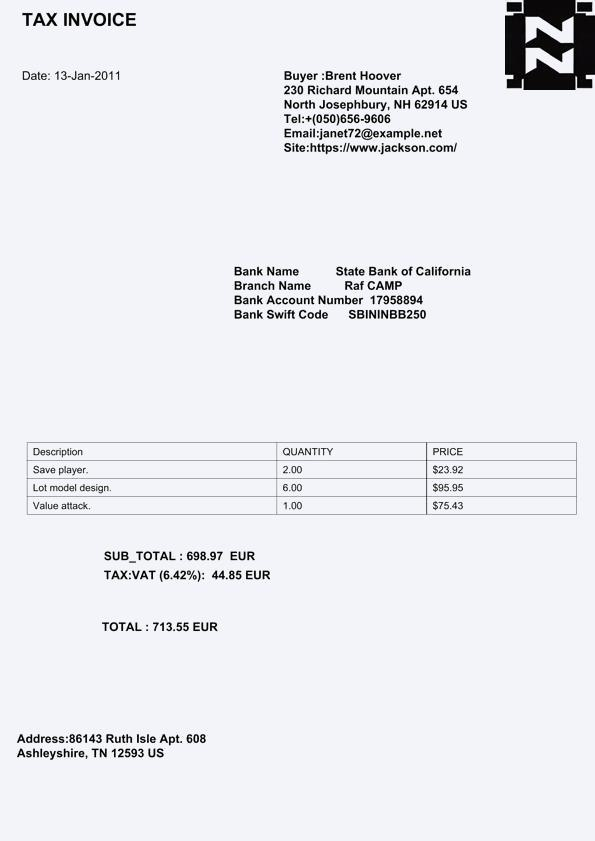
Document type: Invoice